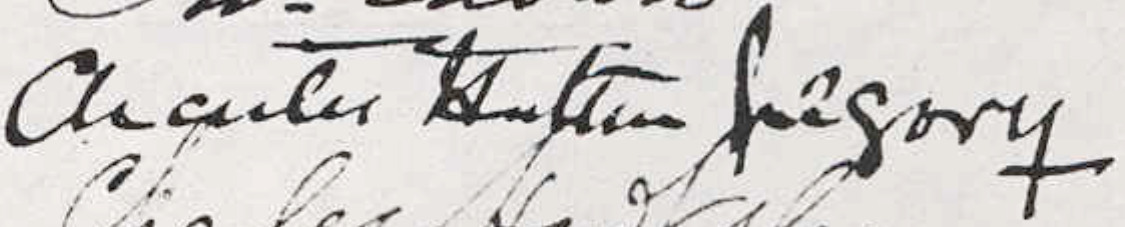
Signature of: charles hutton gregory